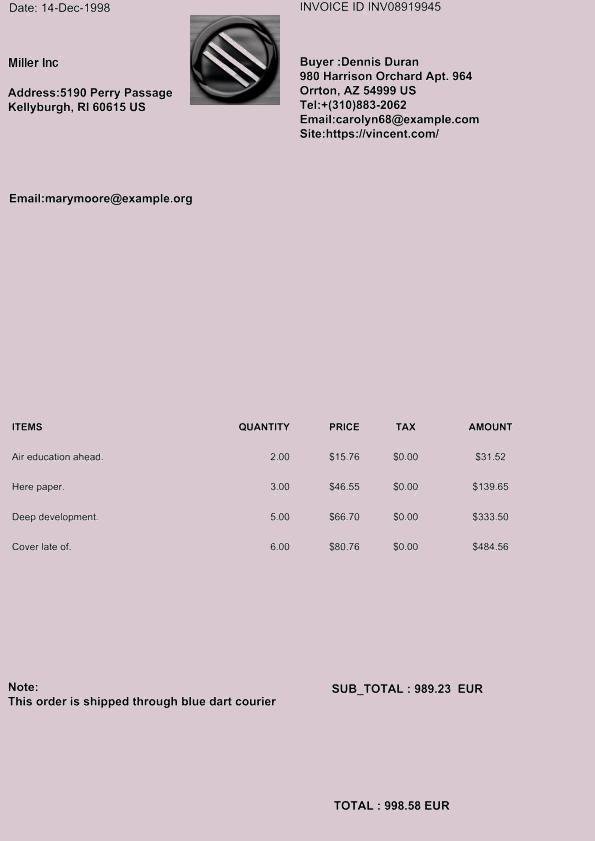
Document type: Invoice